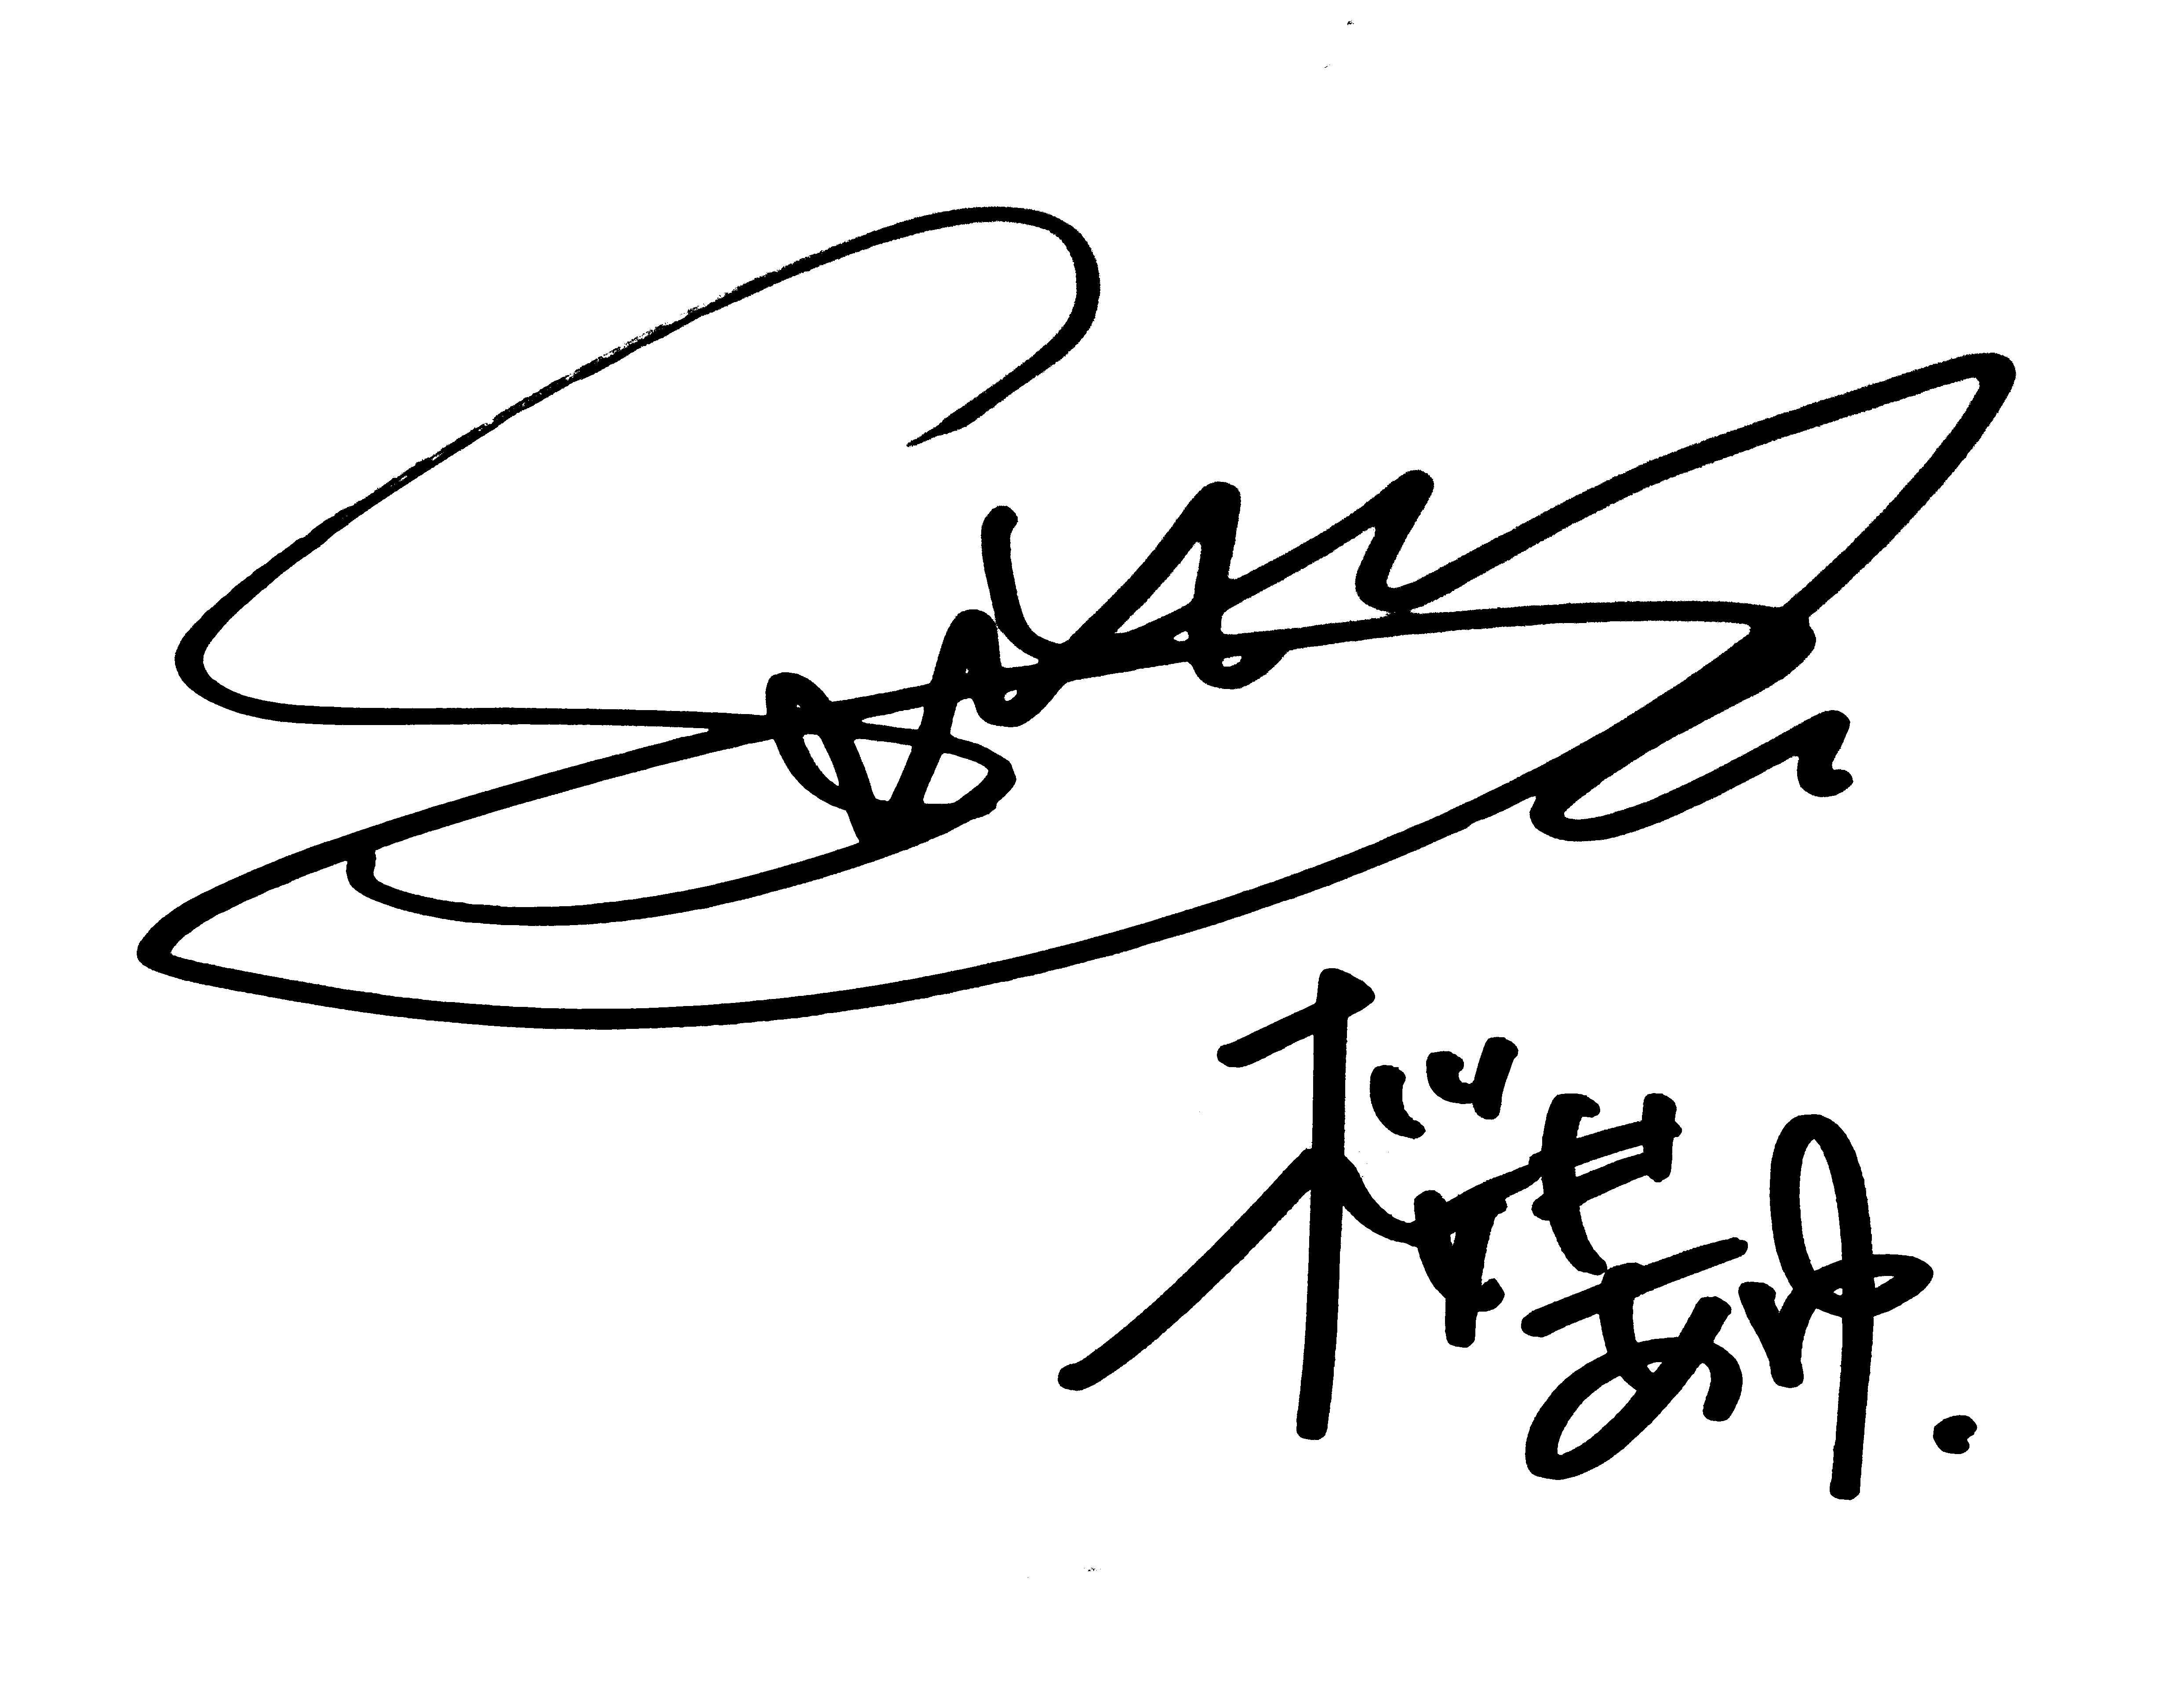
Signature of: ayu sakurai